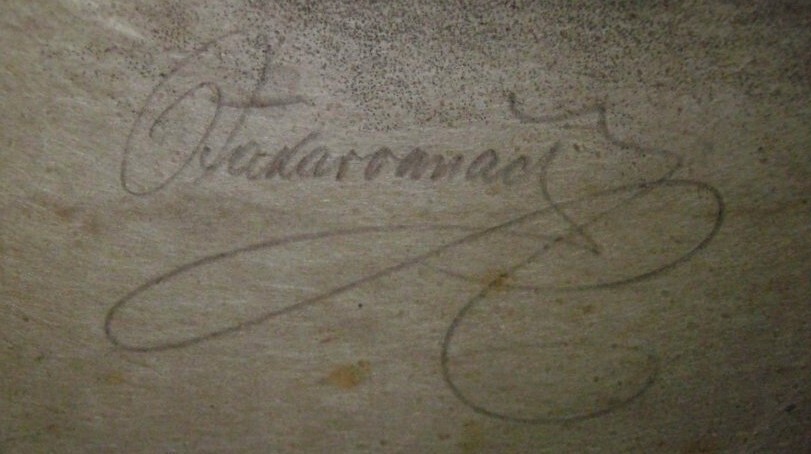
Signature of: otakar vaňáč